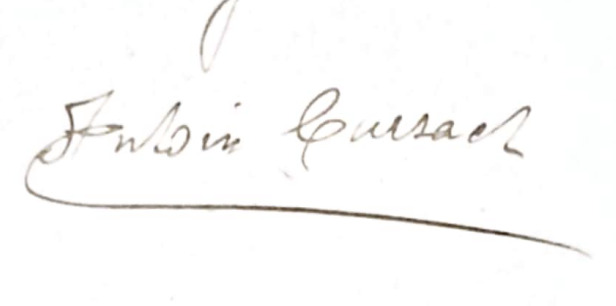
Signature of: antoni cursach i truyol